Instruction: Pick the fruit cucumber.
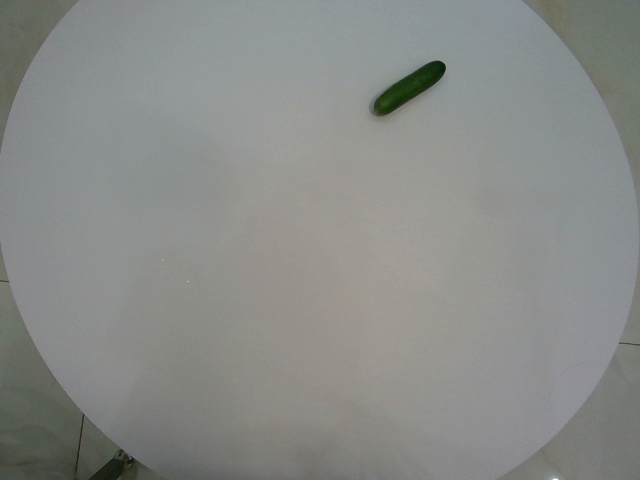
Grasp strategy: vertical